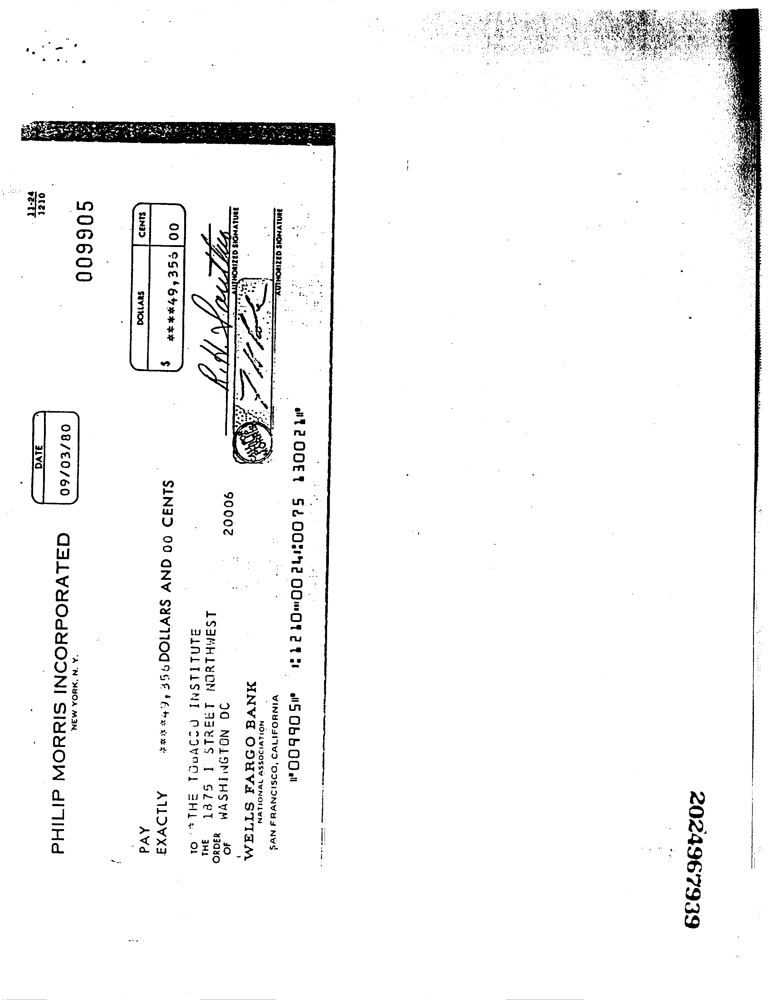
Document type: Invoice